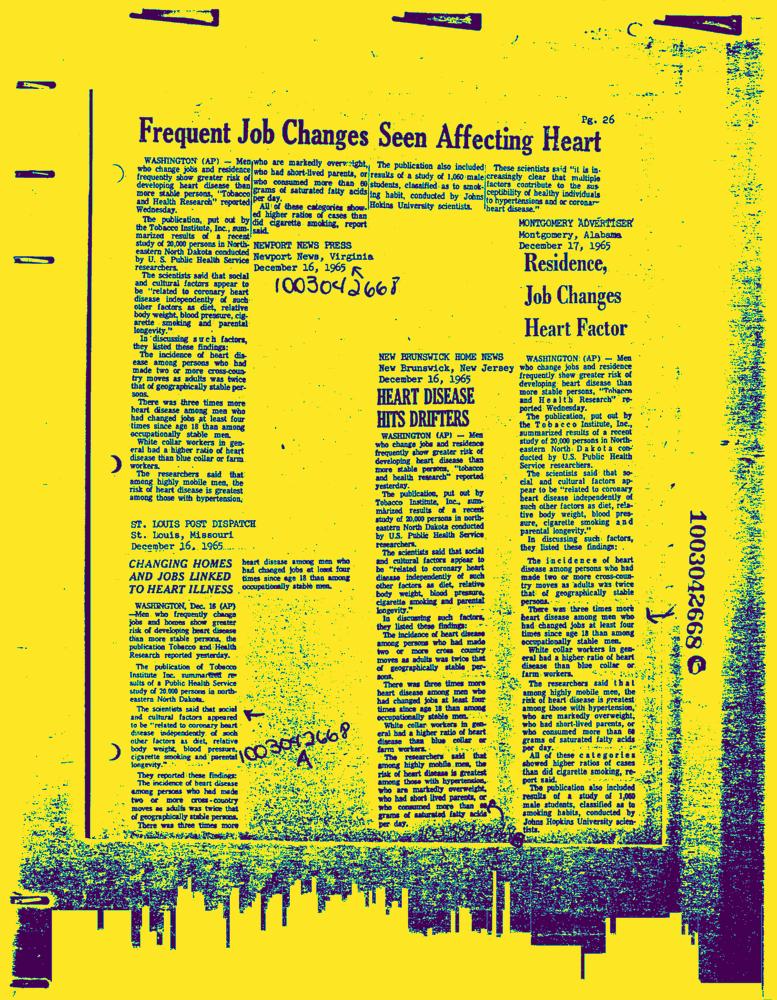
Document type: News-Article